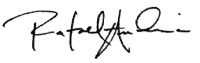
Signature of: rafael anchia